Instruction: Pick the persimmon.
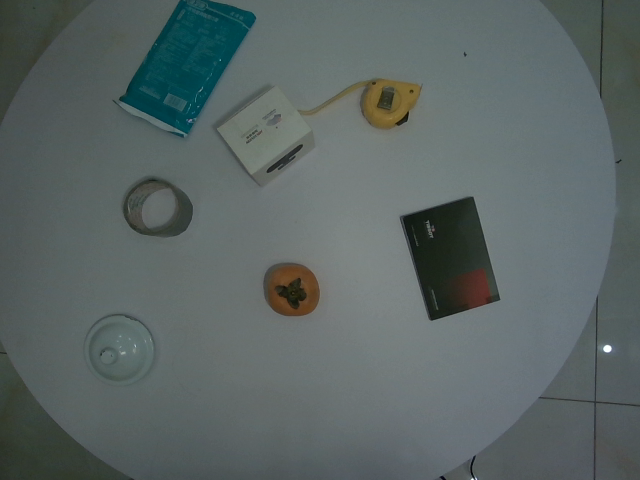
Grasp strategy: vertical